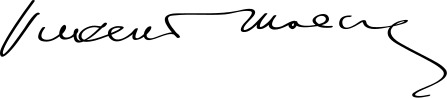
Signature of: vincent massey